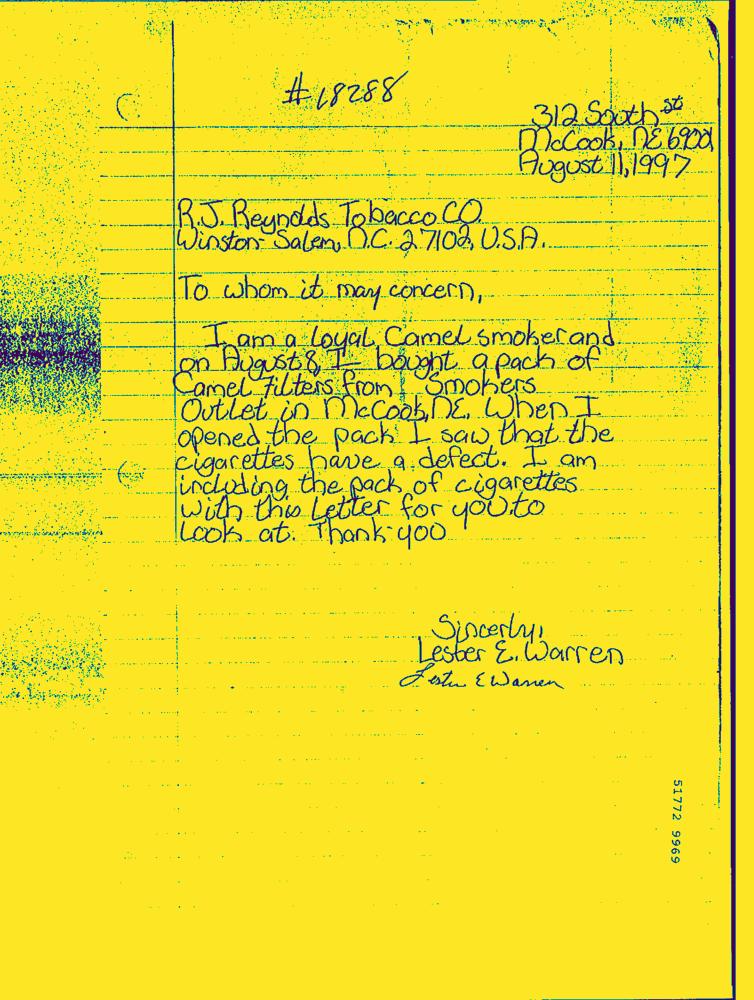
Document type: Hand-Written